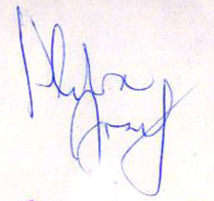
Signature of: josef plíva